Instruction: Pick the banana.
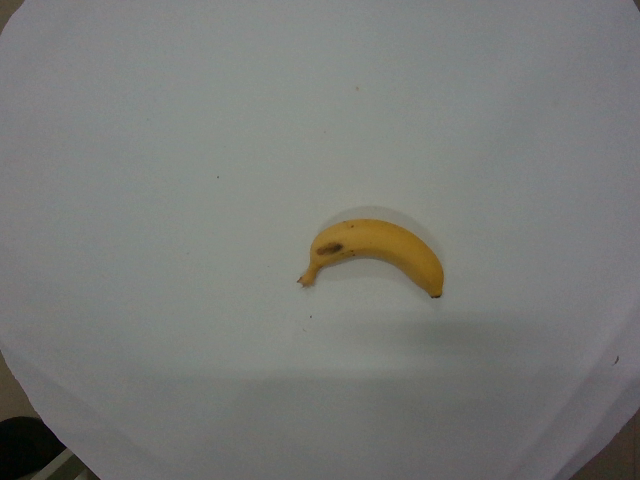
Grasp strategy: vertical